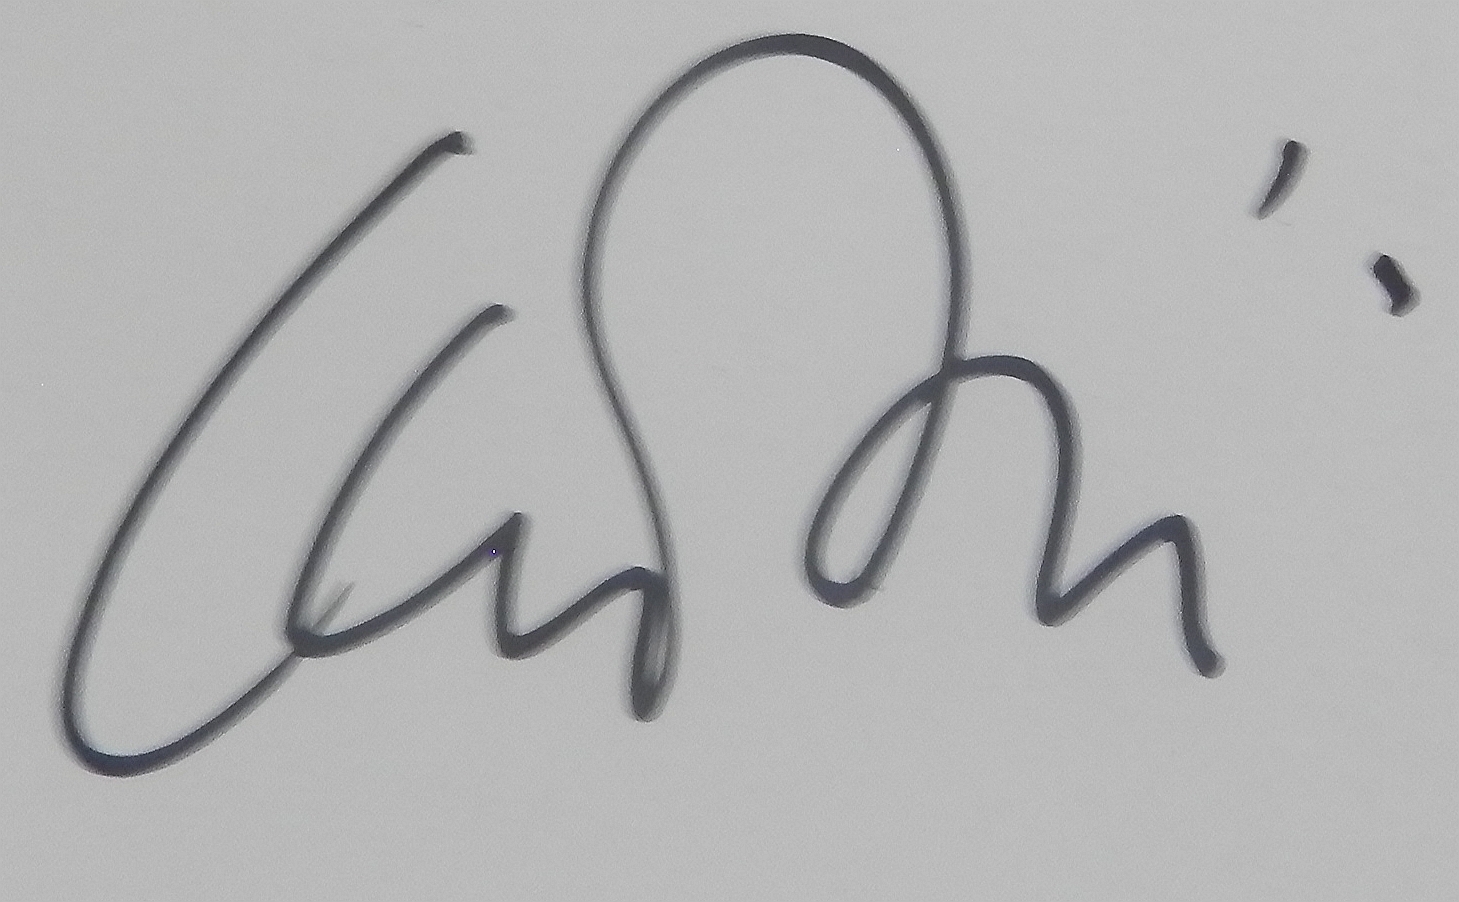
Signature of: jaroslav křišťan